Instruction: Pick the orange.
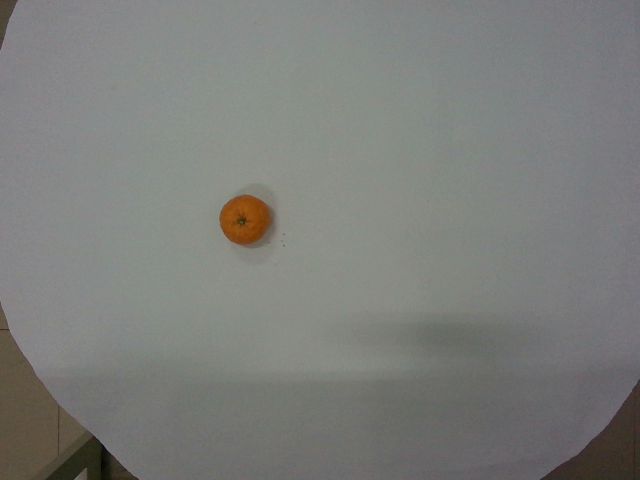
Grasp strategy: vertical